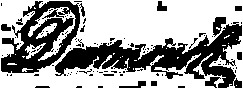
Signature of: william legge 2nd earl of dartmouth